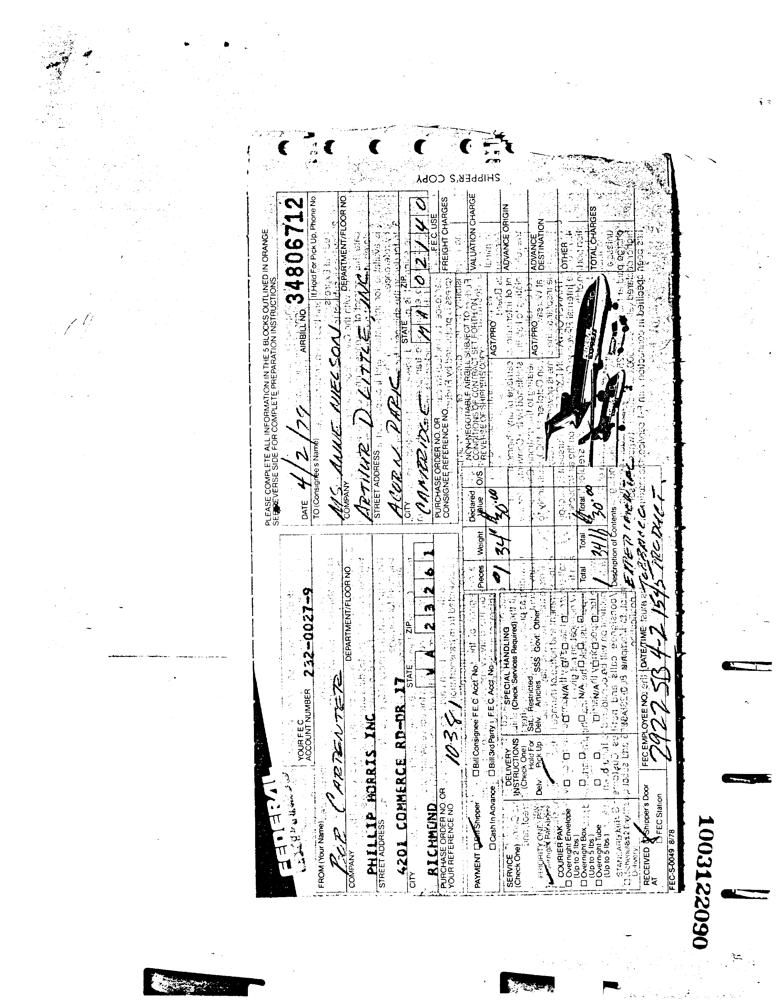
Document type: Invoice